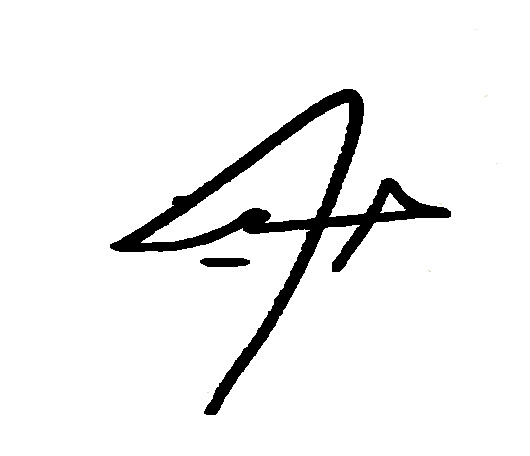
Signature of: hussein bin abdullah crown prince of jordan